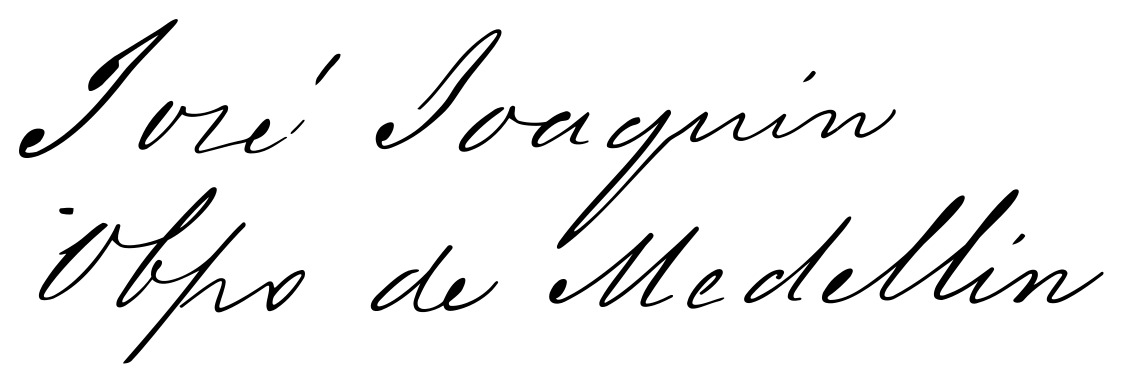
Signature of: josé joaquín isaza